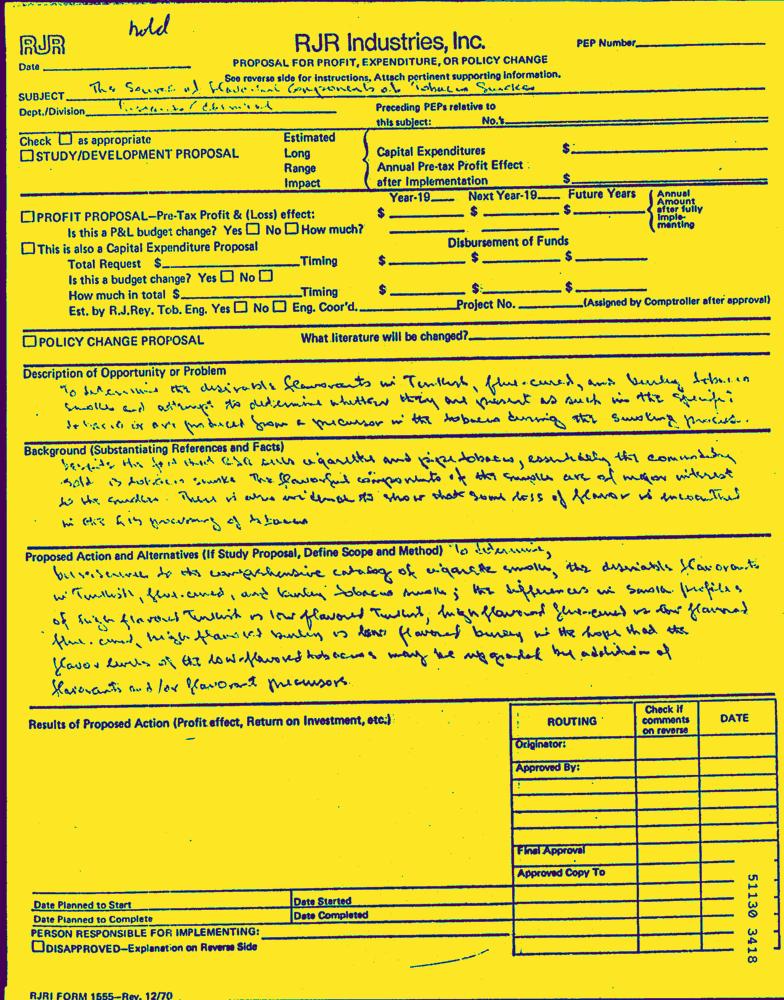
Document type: Hand-Written